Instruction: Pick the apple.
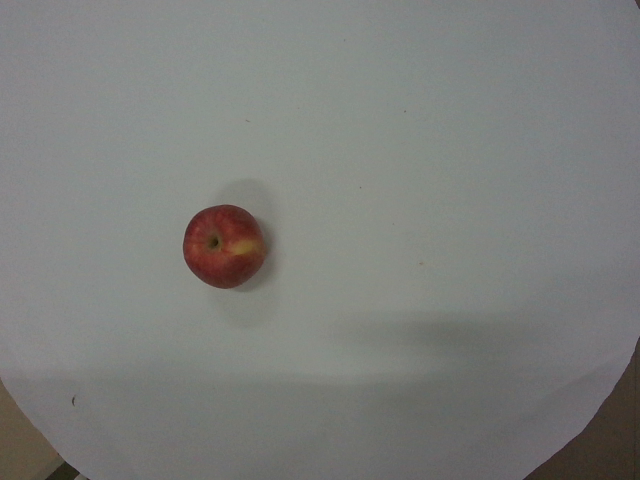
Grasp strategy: vertical